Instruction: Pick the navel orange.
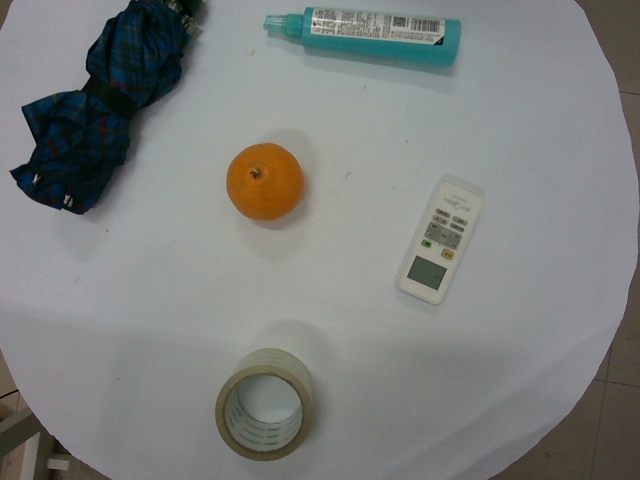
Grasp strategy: vertical